Question: What jurisdiction, city, or county is the document associated with?
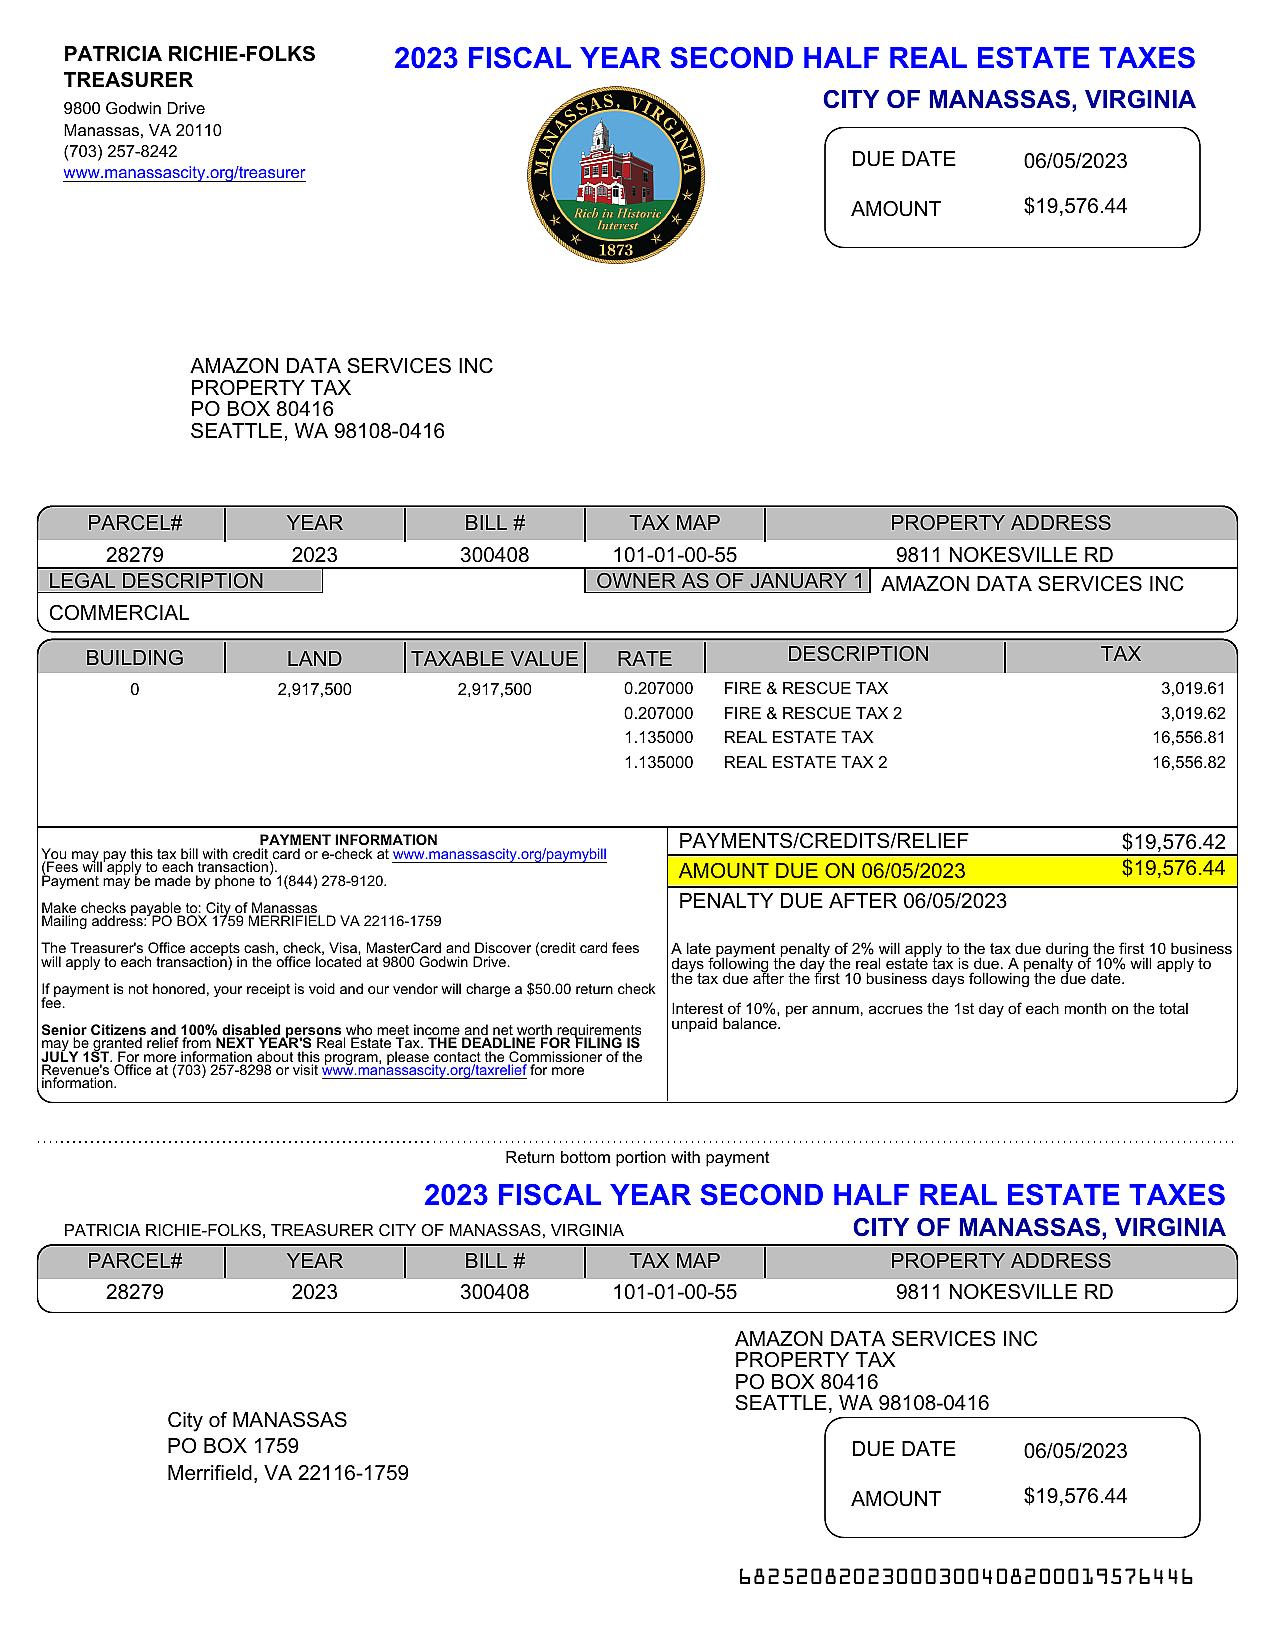
Answer: "City of Manassas"